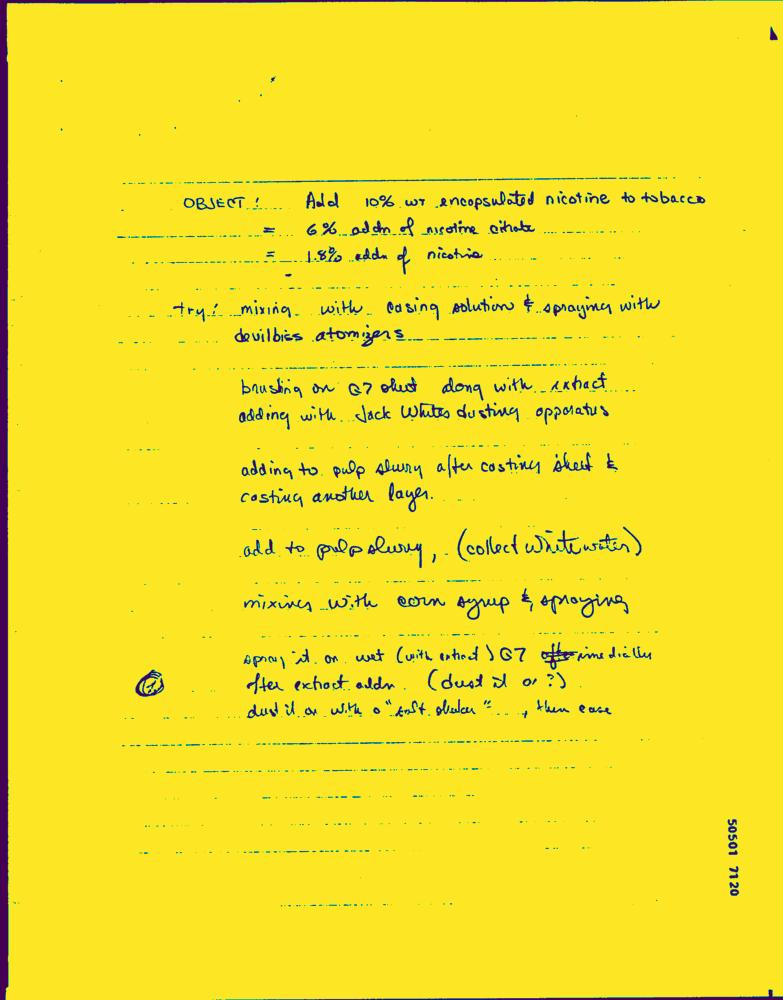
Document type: Hand-Written